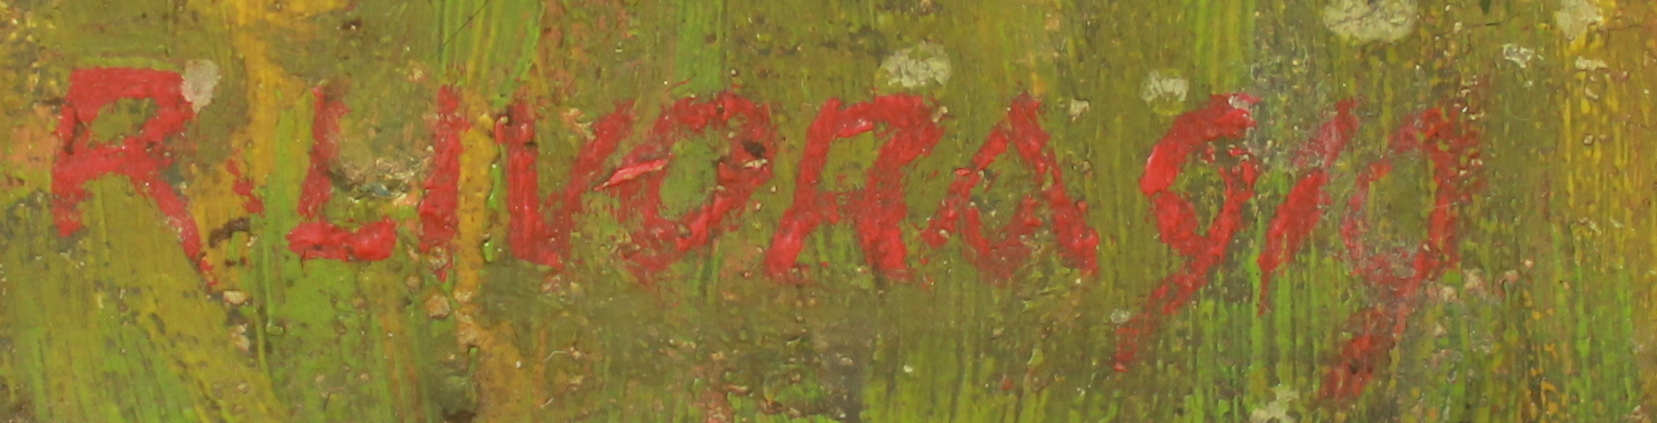
Signature of: rudolf livora